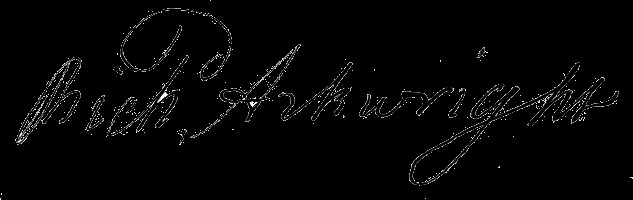
Signature of: richard arkwright